Question: Which state is mentioned in the document?
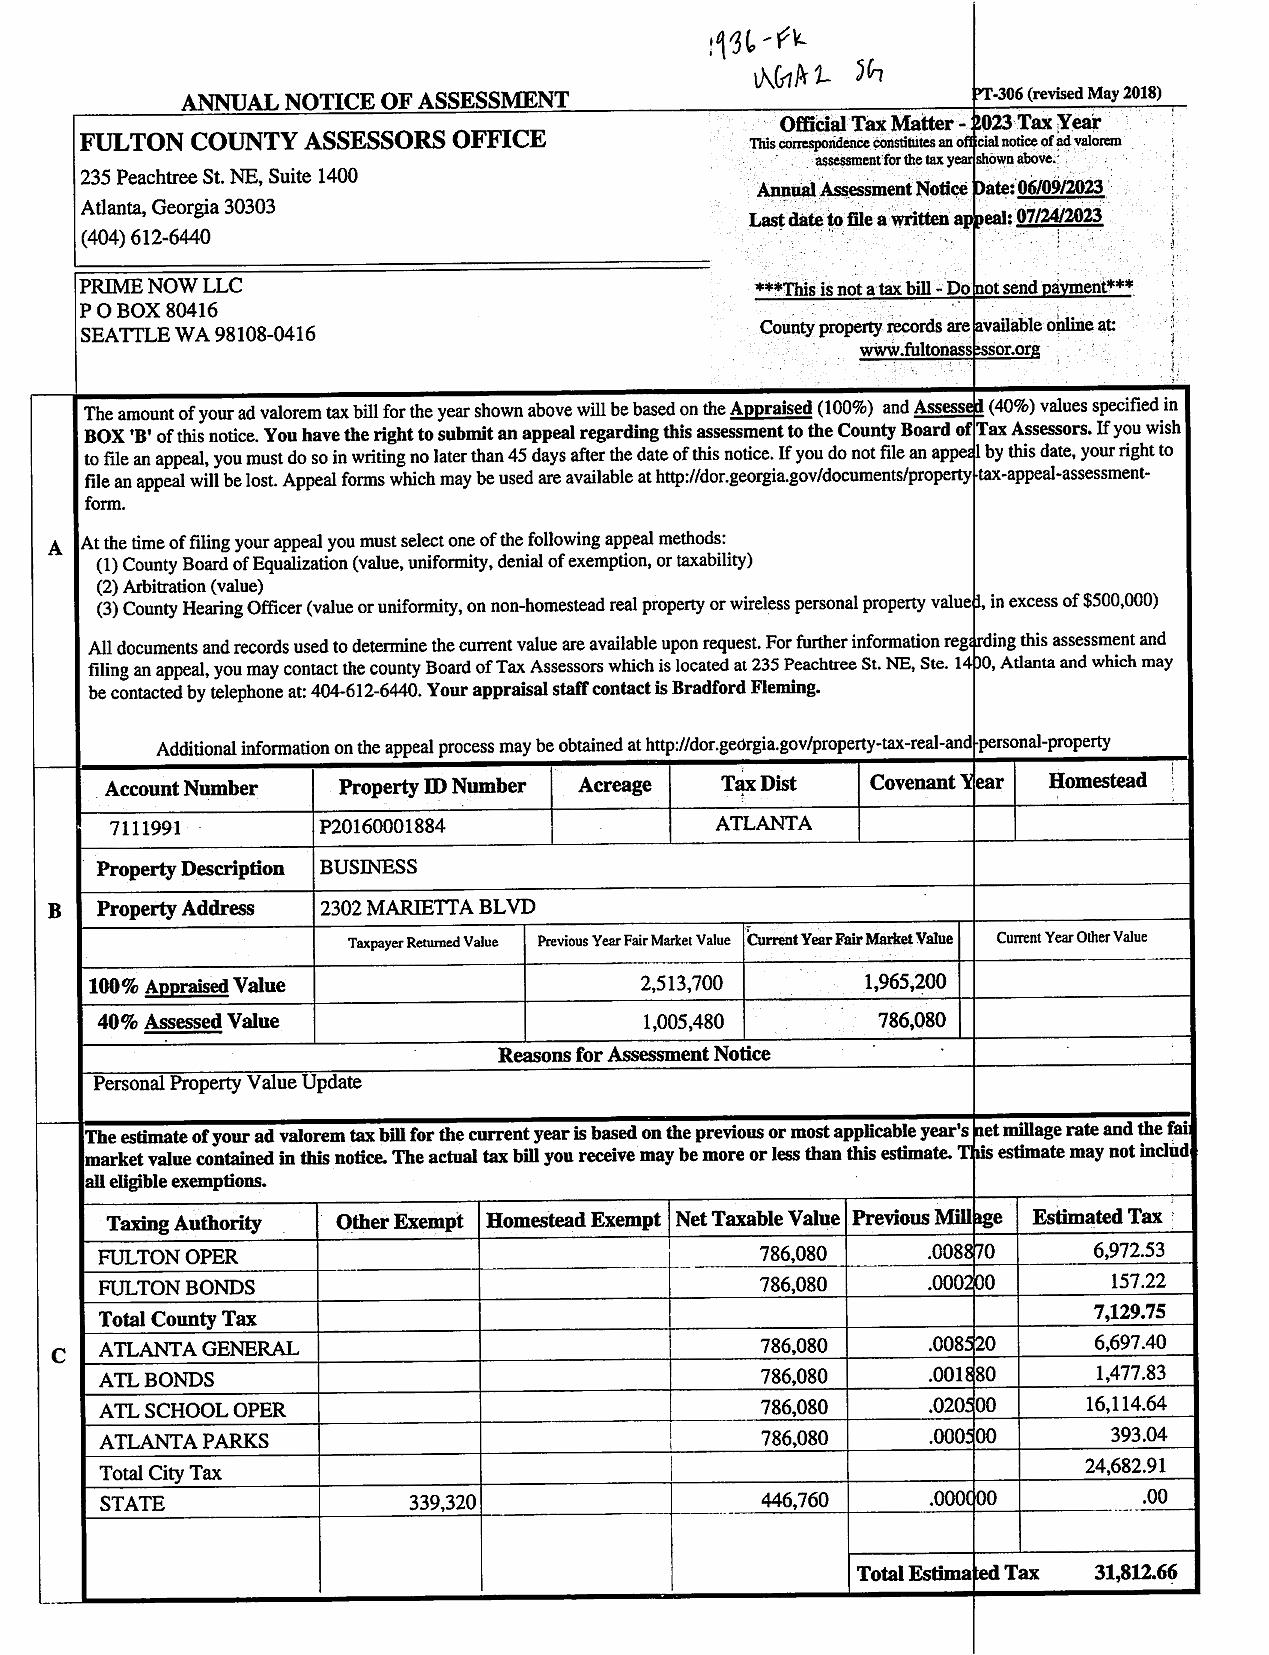
Answer: "Georgia"